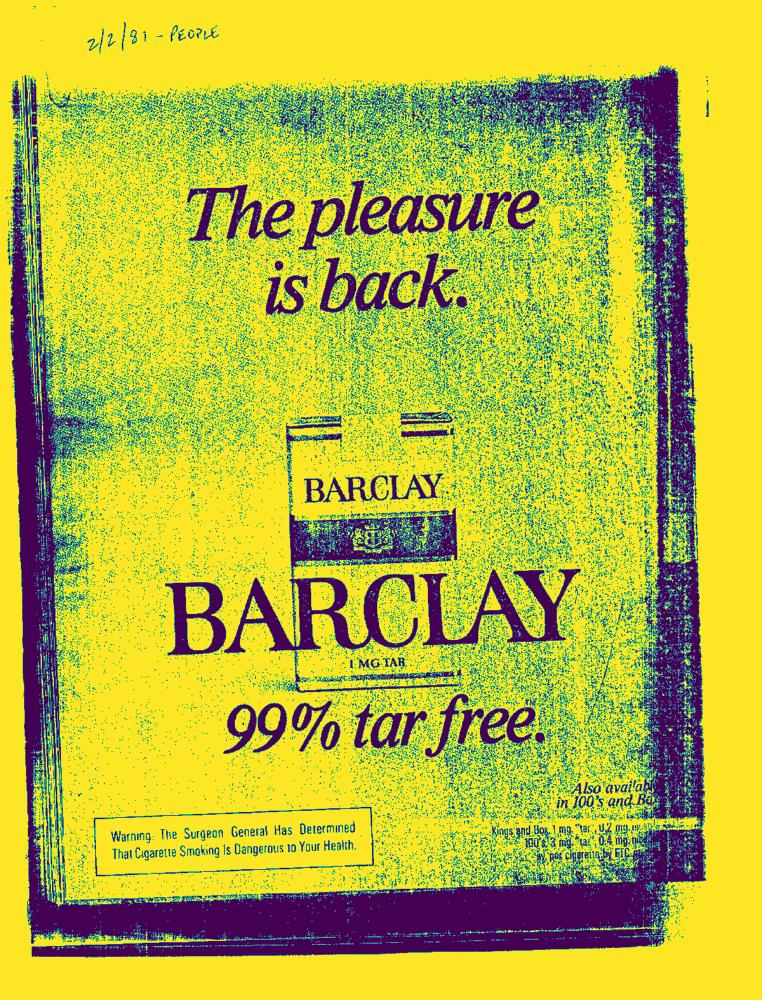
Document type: AD